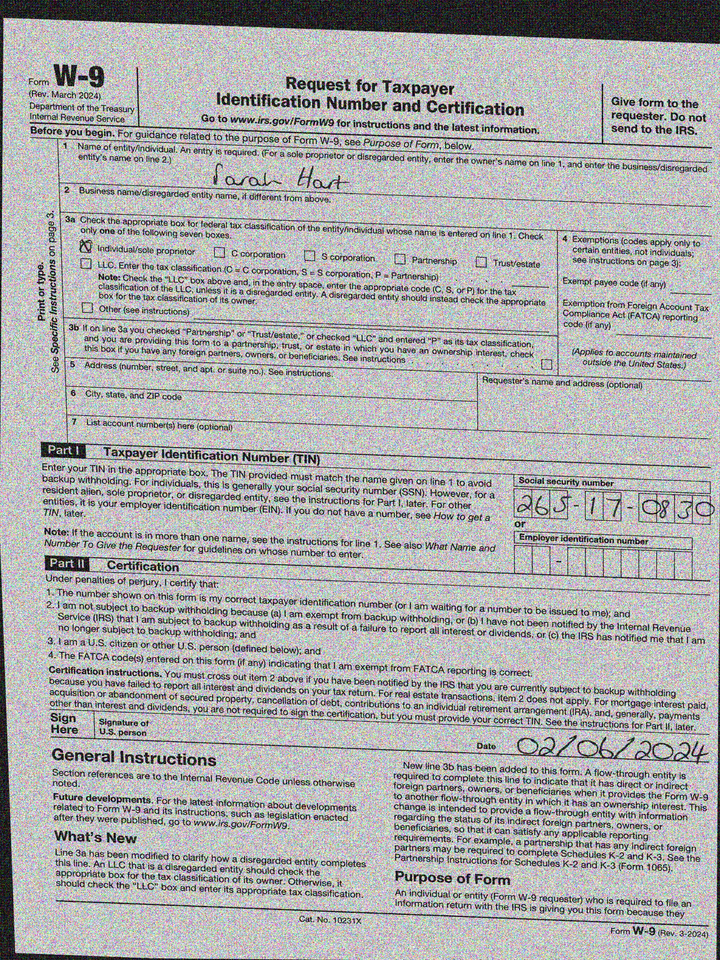
cbx: yes
ssn: 265170830
enm: Sarah Hart
sdt: 02/06/2024